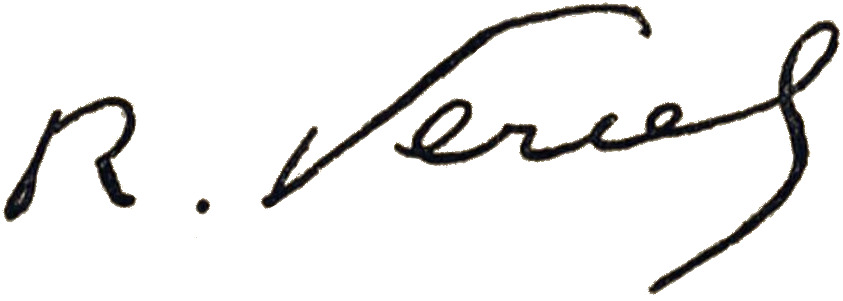
Signature of: roger vercel